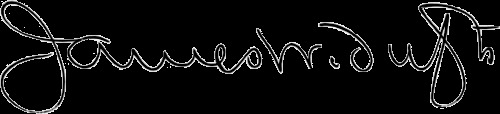
Signature of: james walker tufts